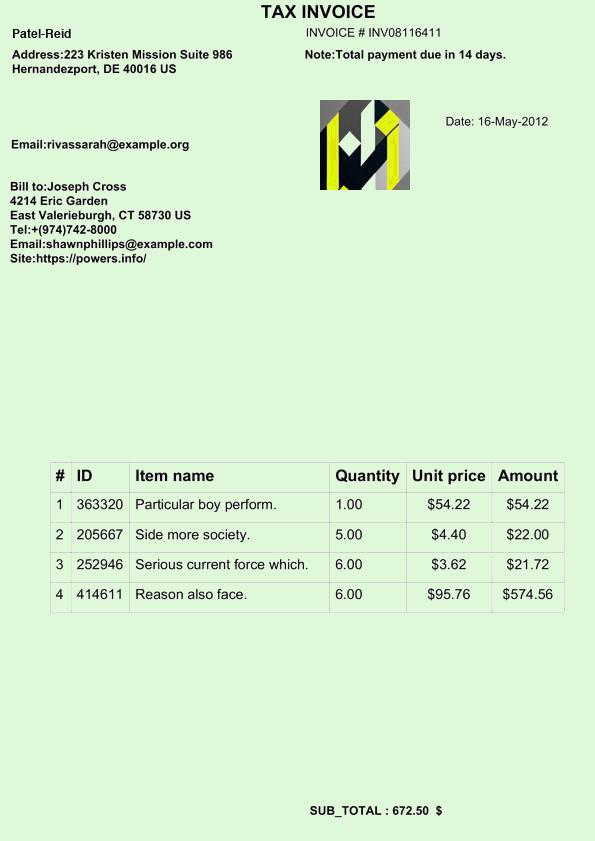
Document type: Invoice